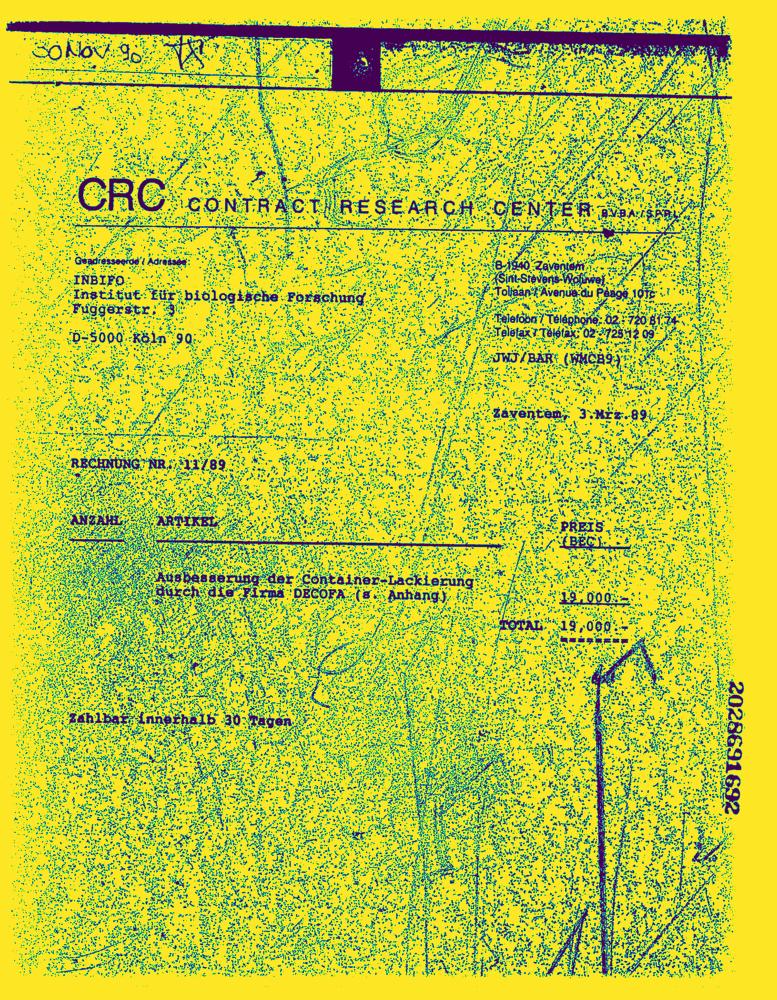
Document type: Invoice-Doc